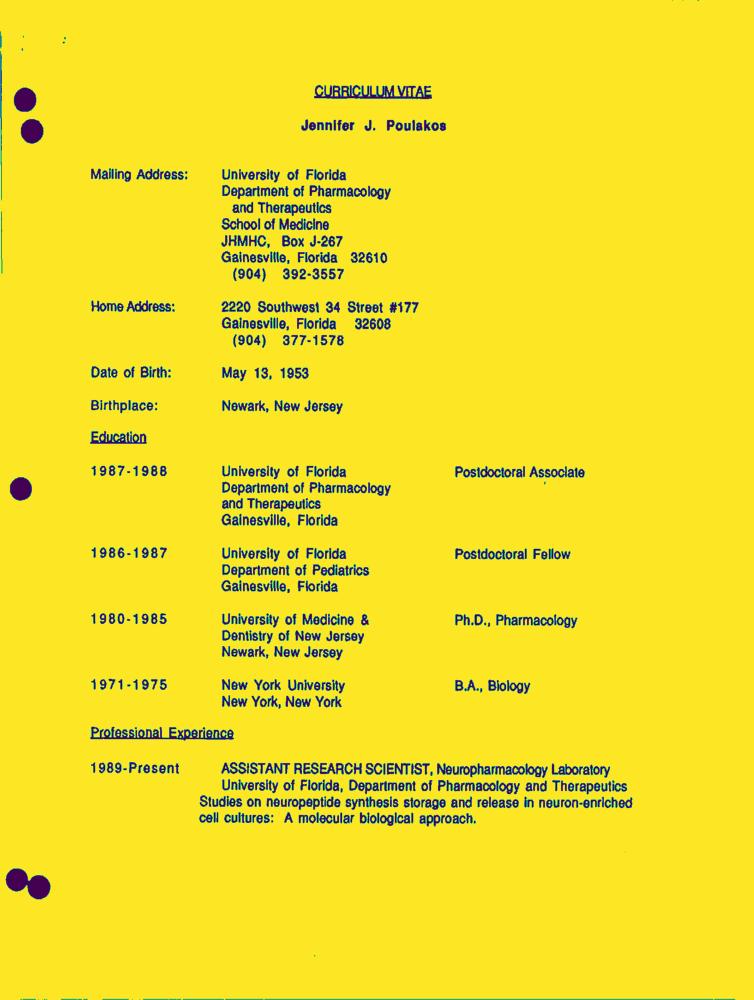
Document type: Resume-Doc